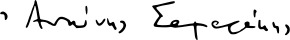
Signature of: antonis samarakis